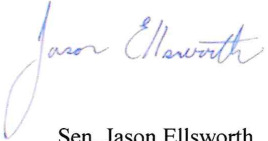
Signature of: jason ellsworth